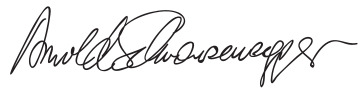
Signature of: arnold schwarzenegger